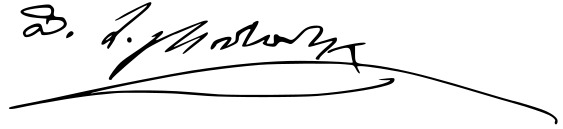
Signature of: raphael eristavi